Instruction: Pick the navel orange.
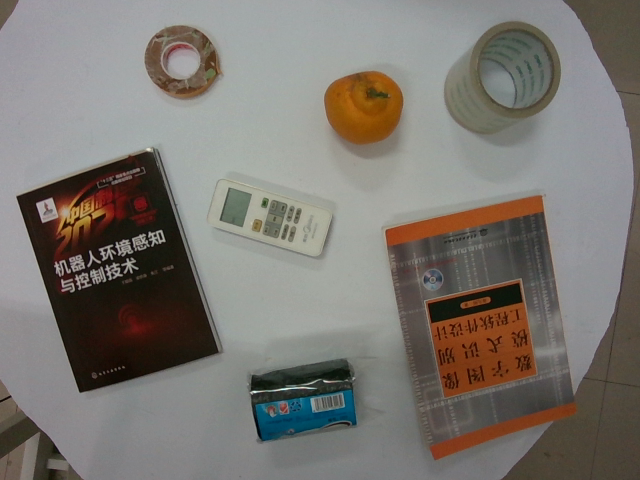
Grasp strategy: vertical